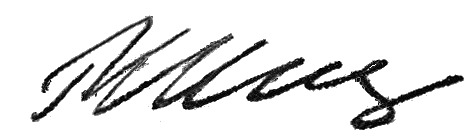
Signature of: radii shalin